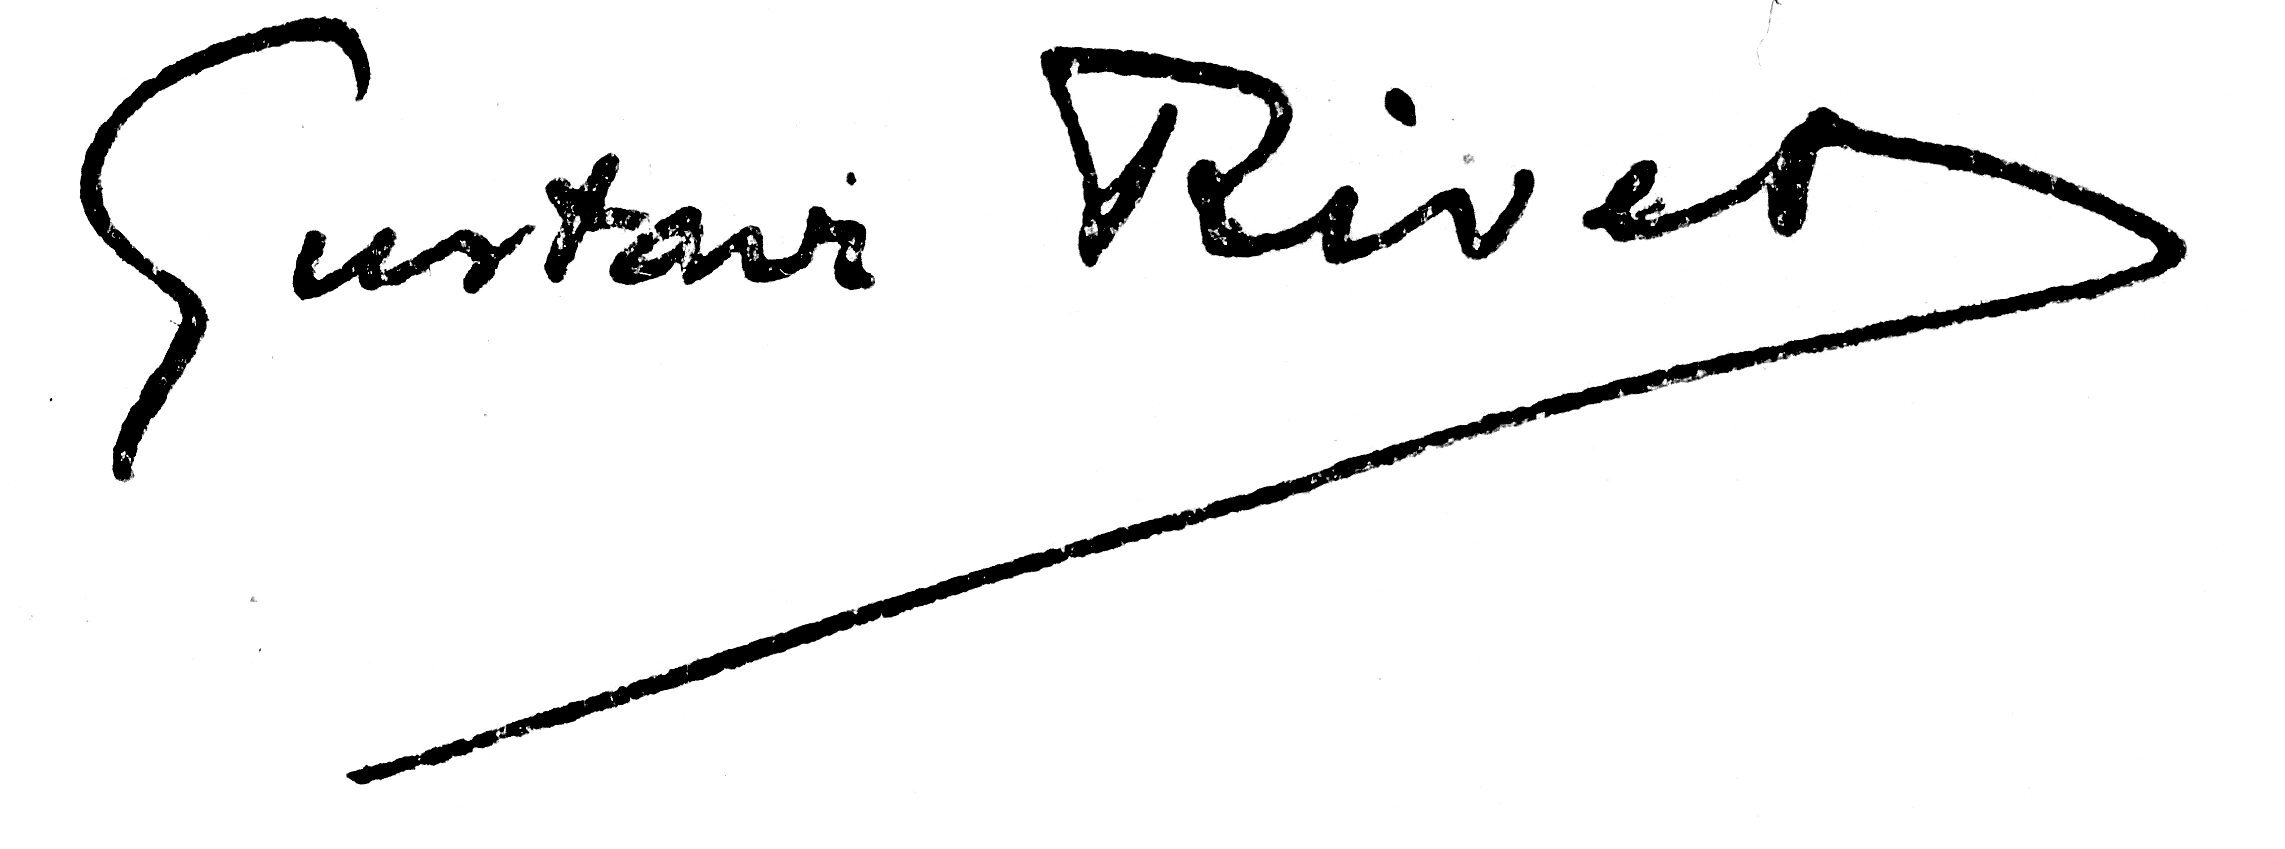
Signature of: gustave rivet